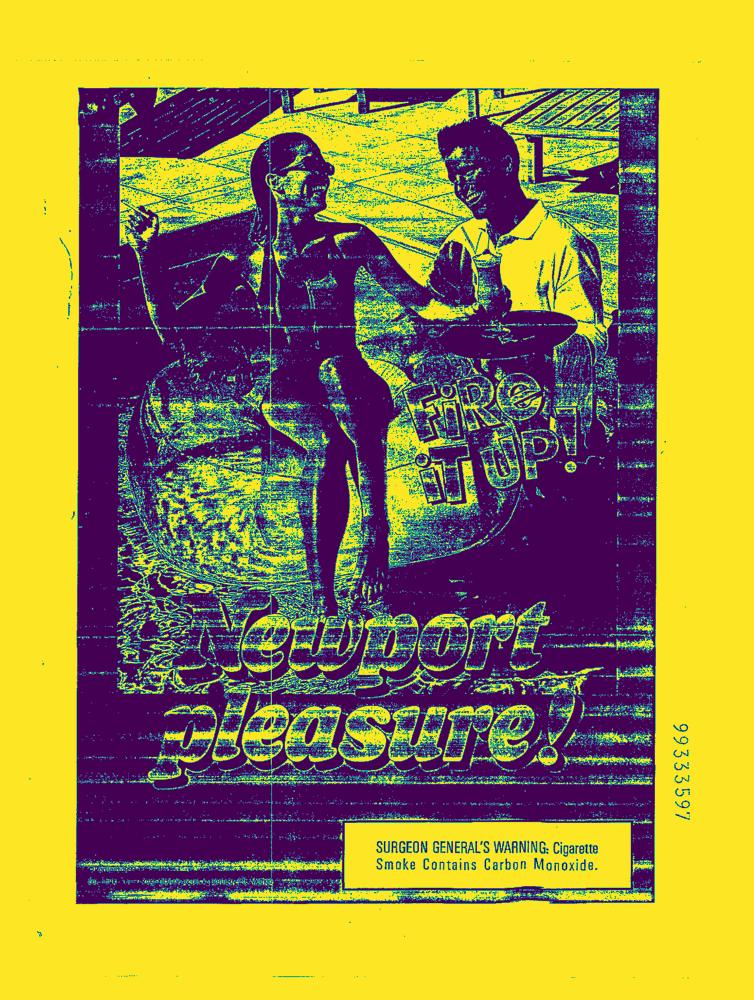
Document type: AD